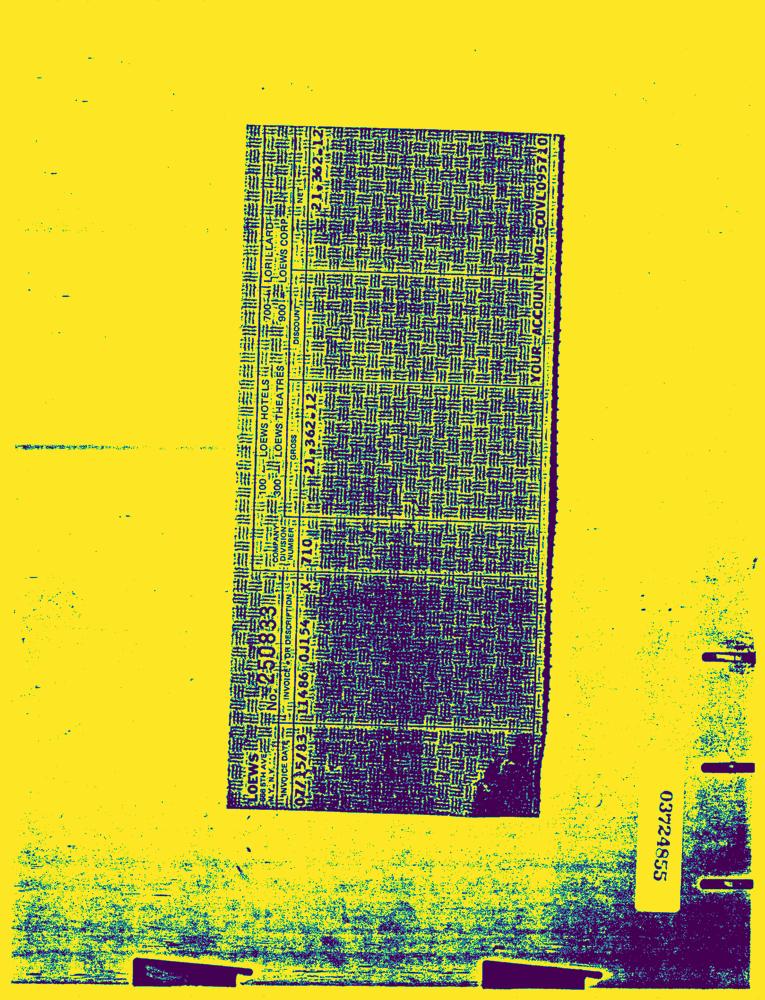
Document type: Invoice-Doc